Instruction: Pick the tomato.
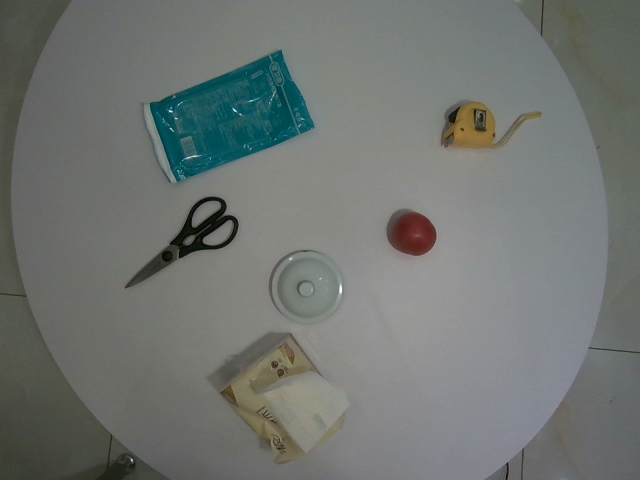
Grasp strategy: vertical